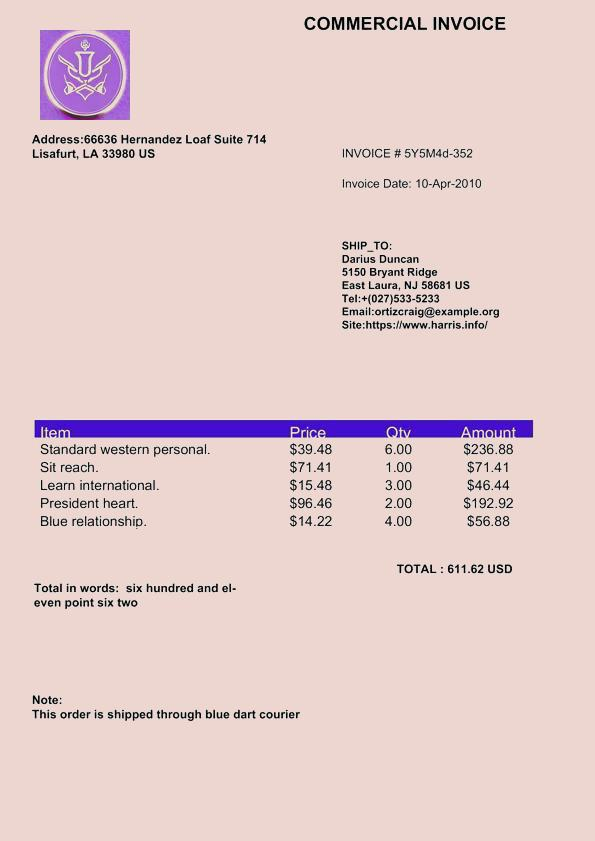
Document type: Invoice